Question: What is the main concern?
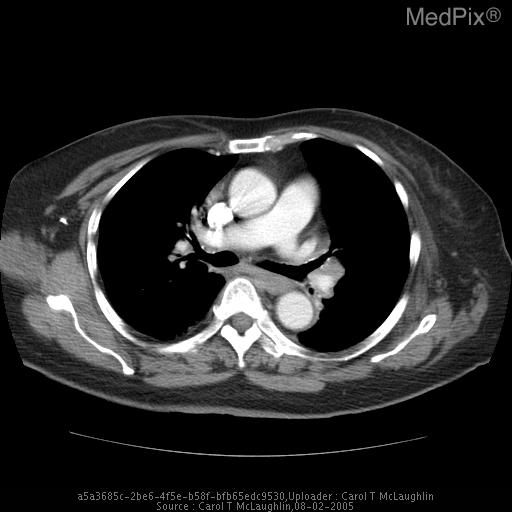
Answer: The findings suggest Bulky mediastinal and hilar lymphadenopathy including the pre-vascular space, AP window, and pretracheal, subcarinal, and bilateral perihilar regions.. Pre-vascular, AP window, pretracheal, subcarinal, and bilateral perihilar lymph nodes.. The patient might have a history of 74 y/o female with h/o Sjogren's syndrome with left parotid mass and incidental note of upper mediastinal lymph nodes on CT of the neck..